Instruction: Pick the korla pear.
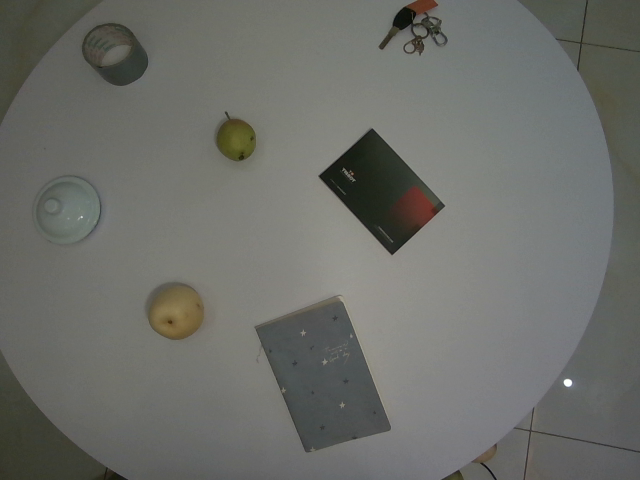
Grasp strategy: vertical